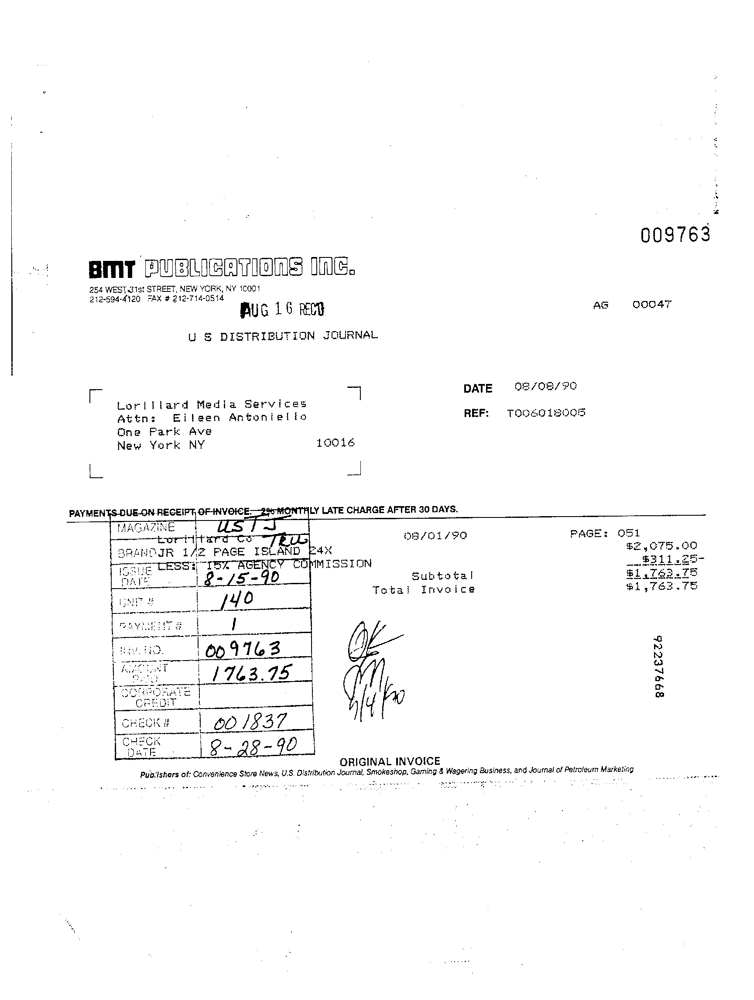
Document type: Invoice